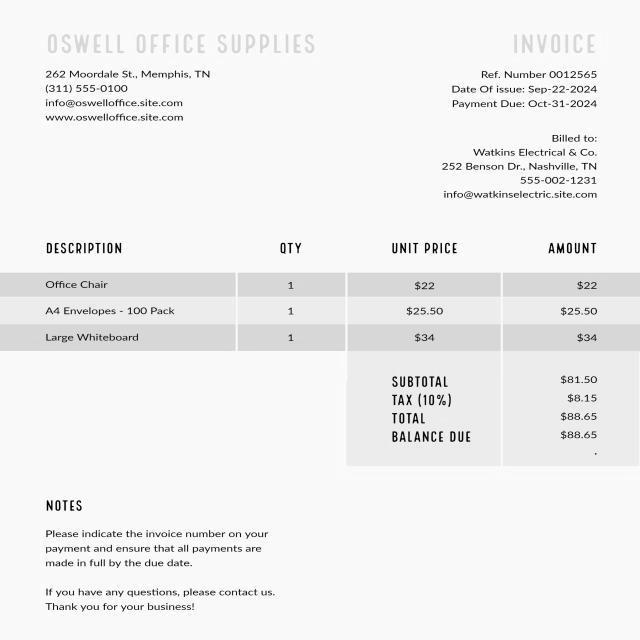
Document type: Invoice